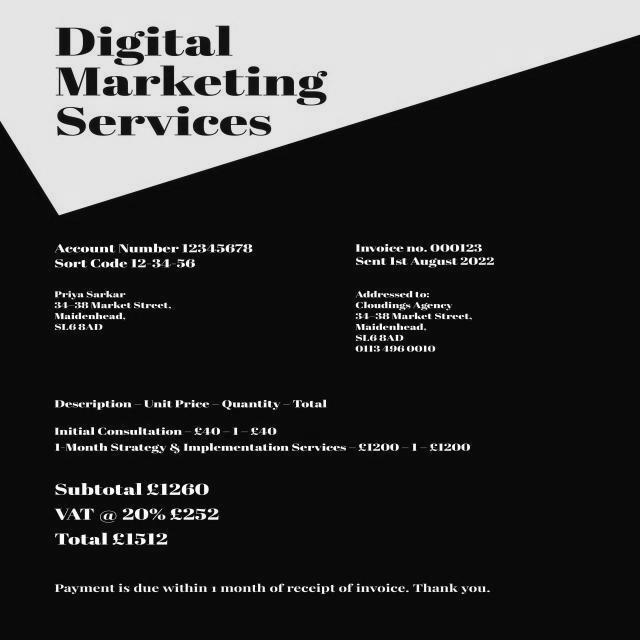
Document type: Invoice